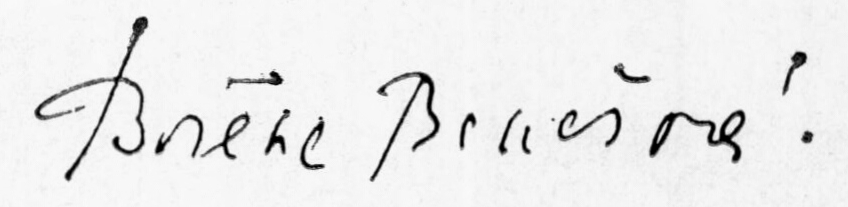
Signature of: božena benešová